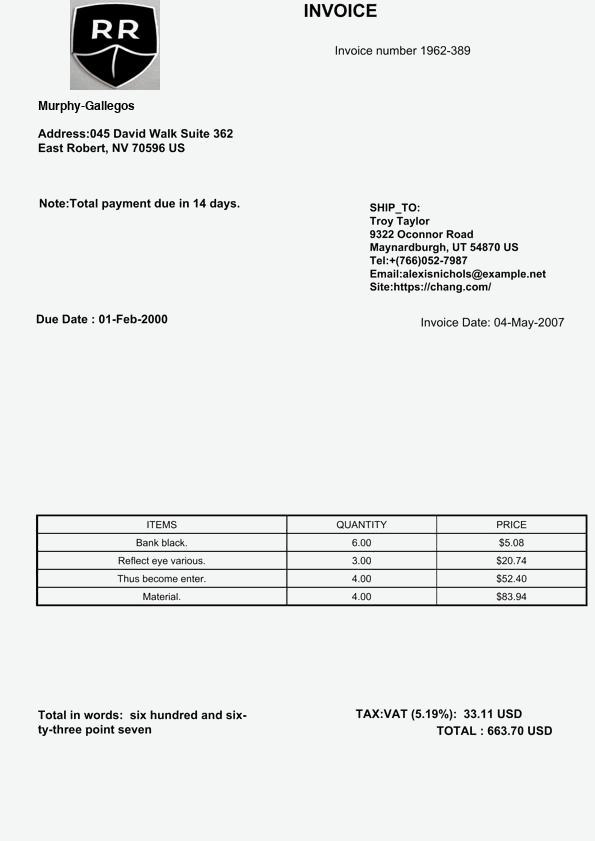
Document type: Invoice